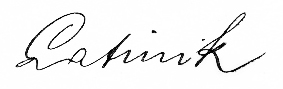
Signature of: franciszek latinik